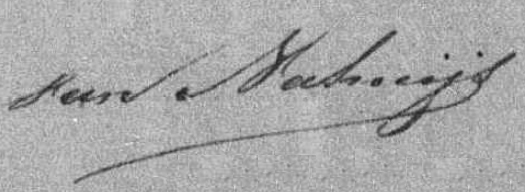
Signature of: willem christiaan theodoor van nahuys